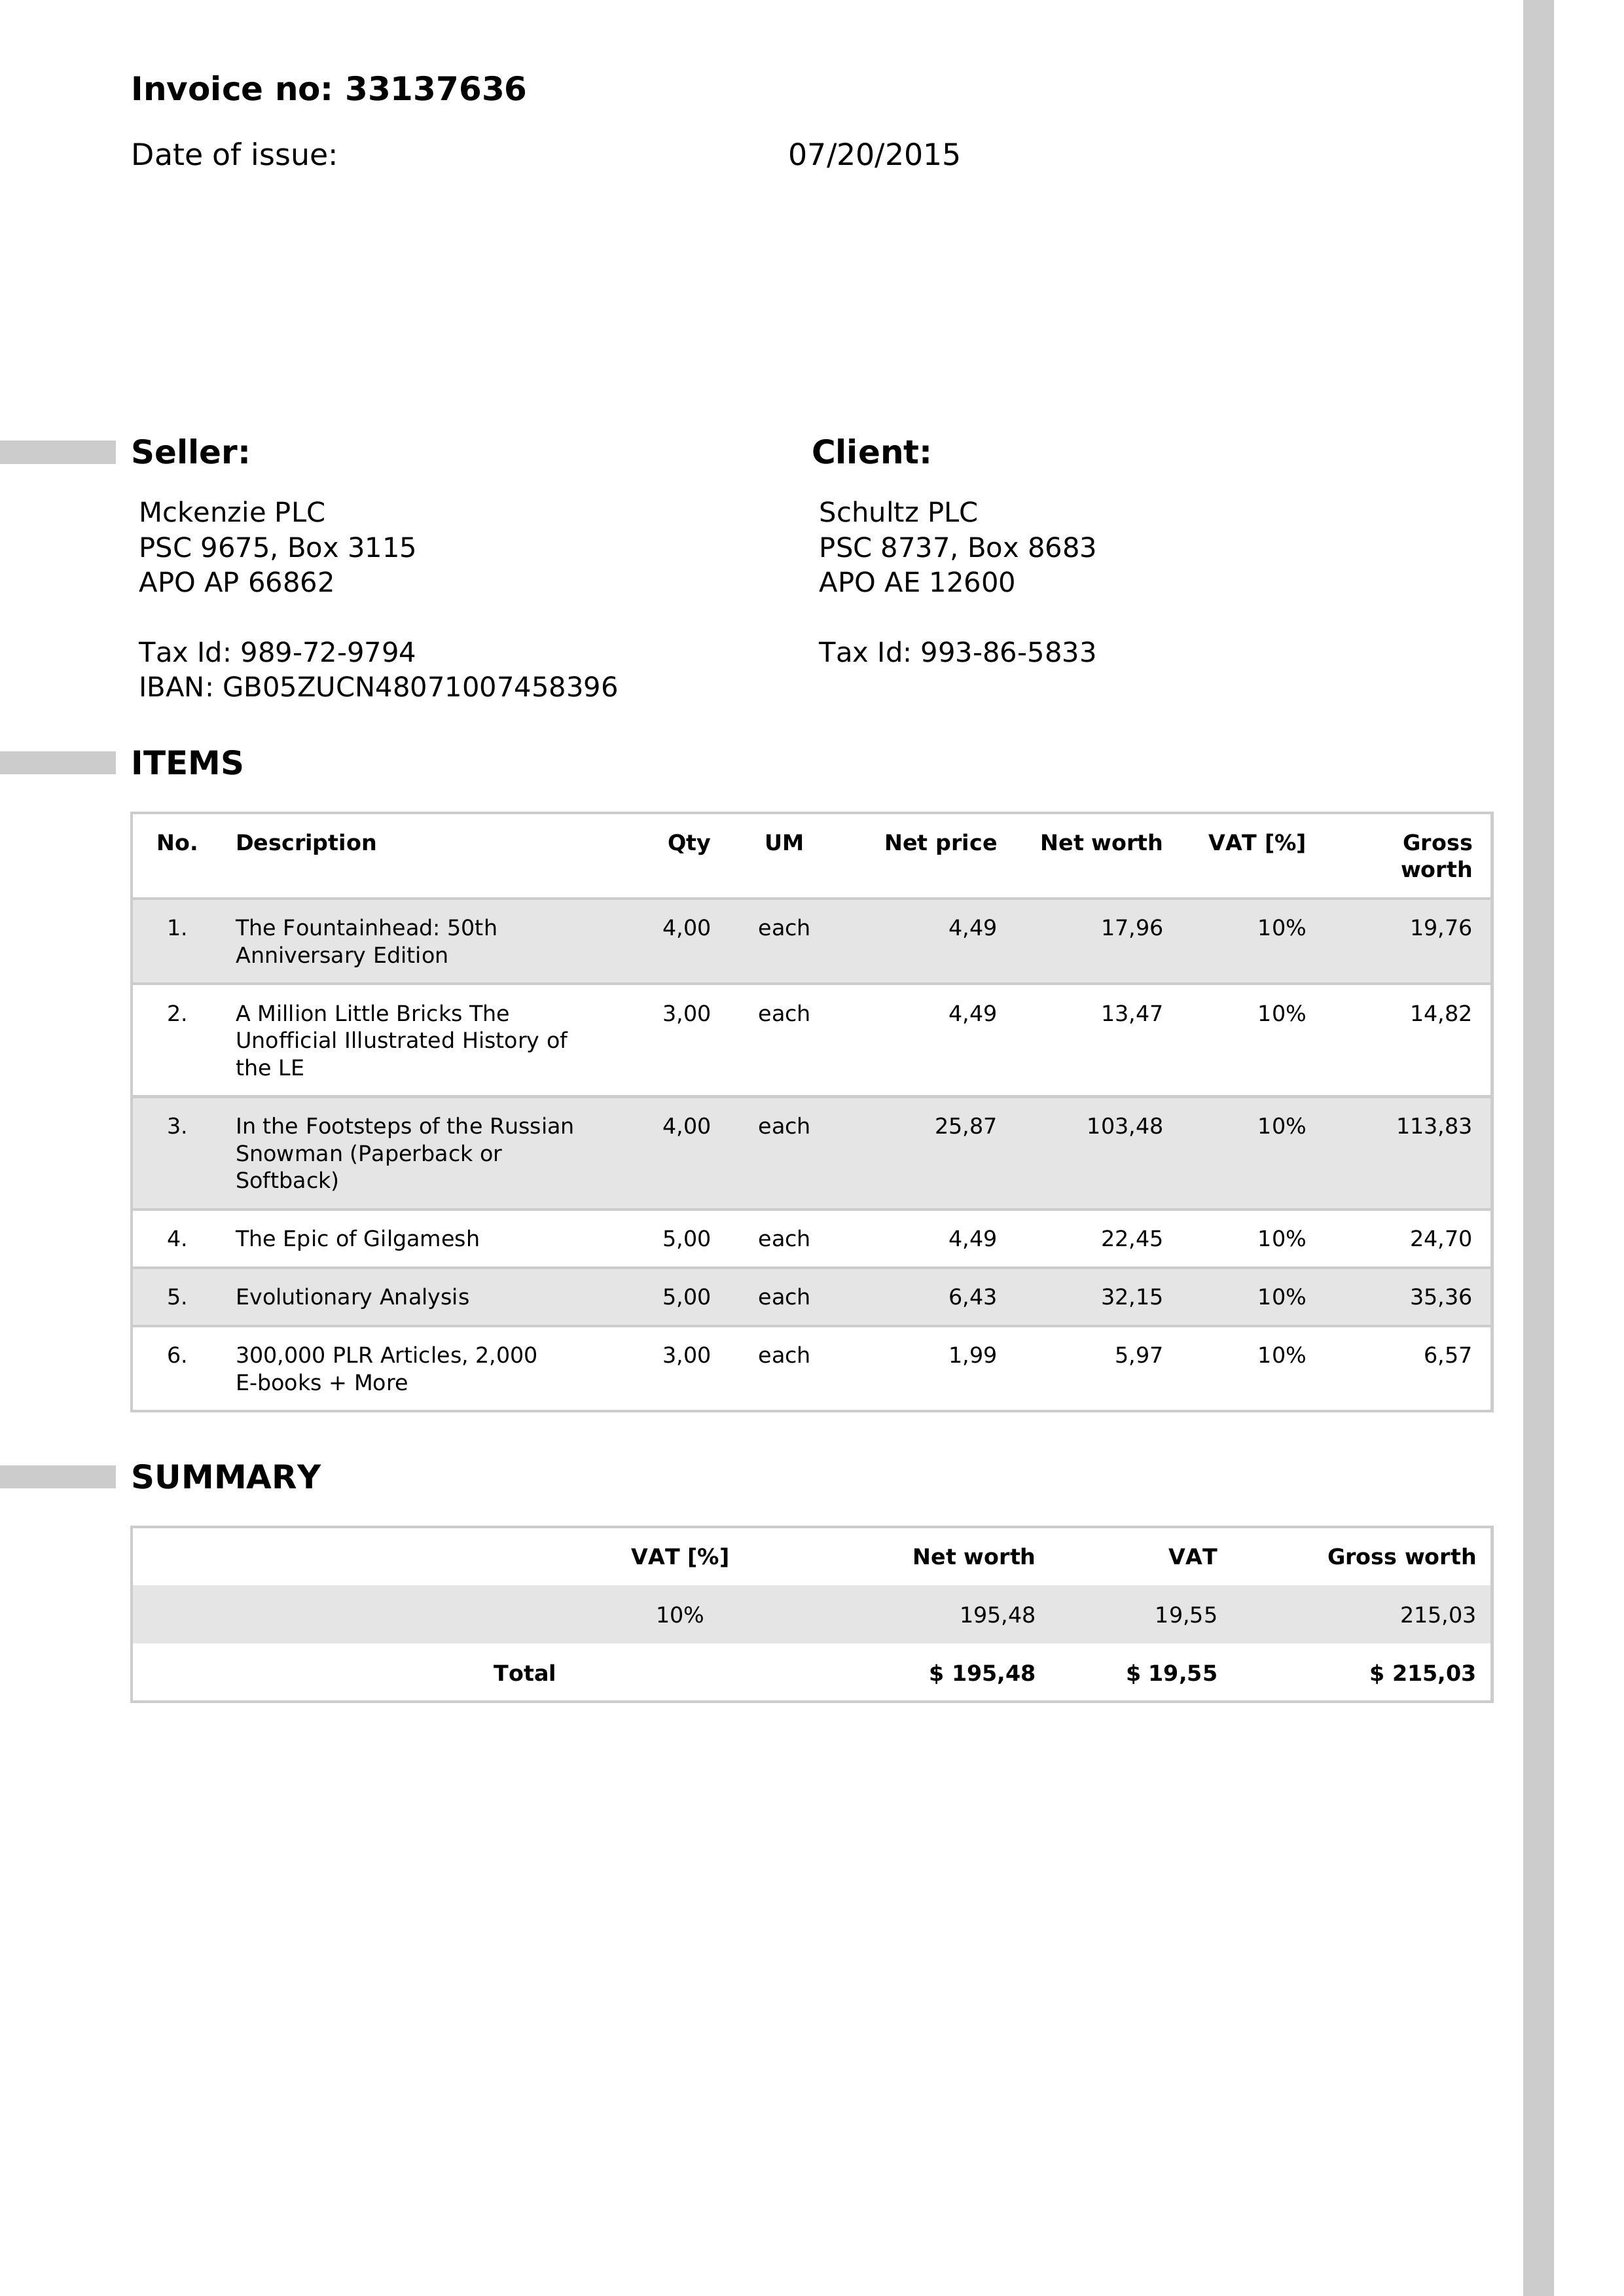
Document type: Invoice